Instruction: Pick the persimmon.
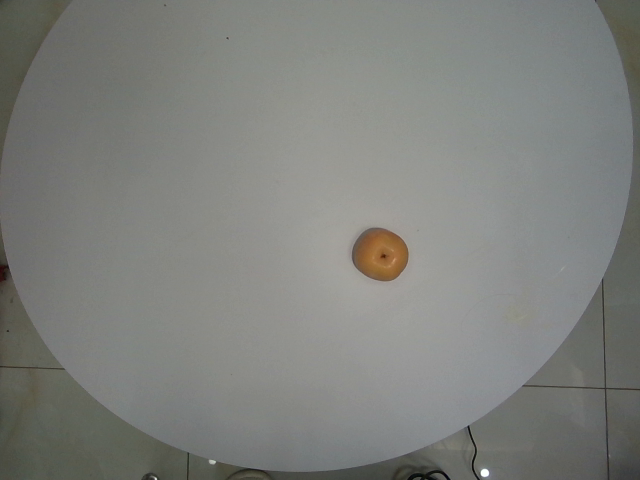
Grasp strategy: vertical